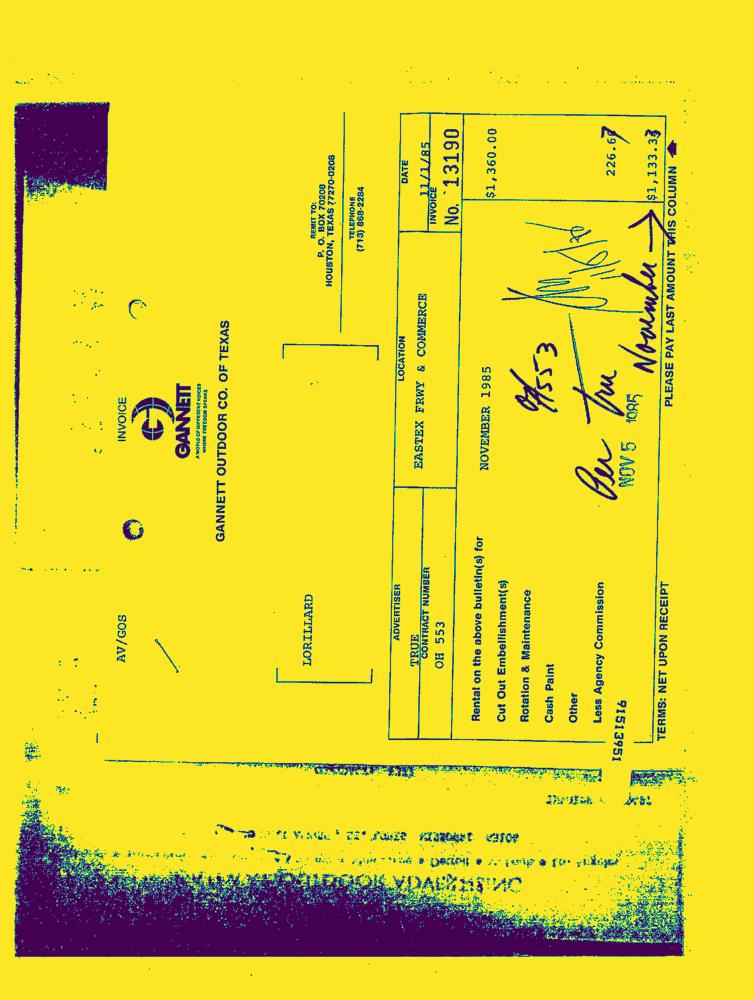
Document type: Invoice-Doc